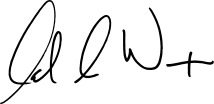
Signature of: galen weston jr